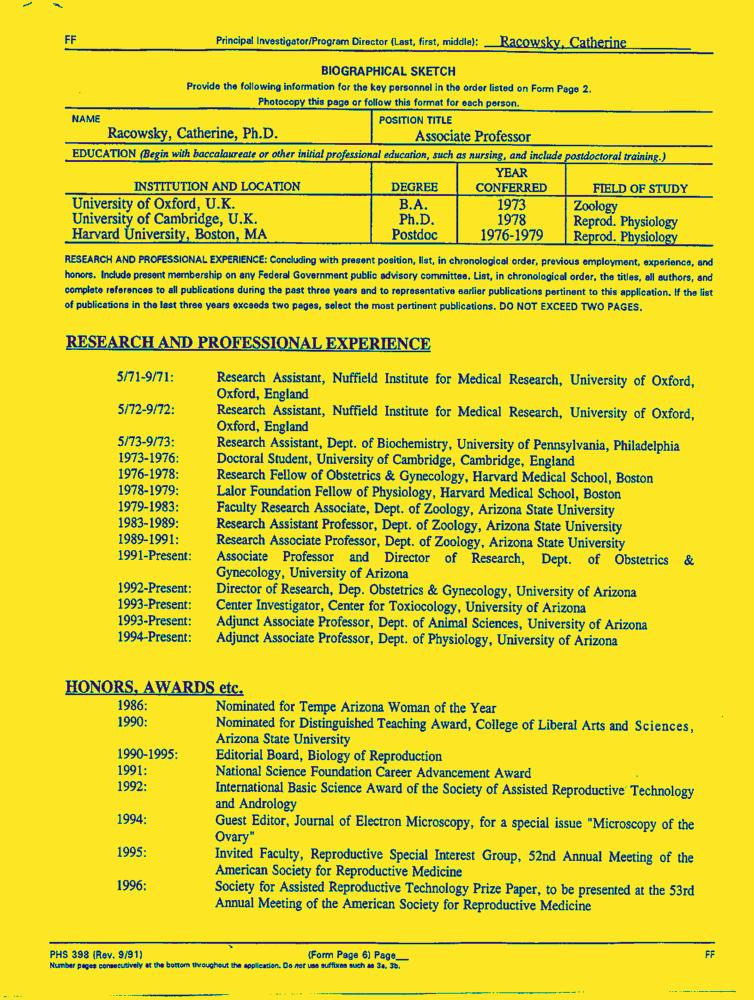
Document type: Resume-Doc